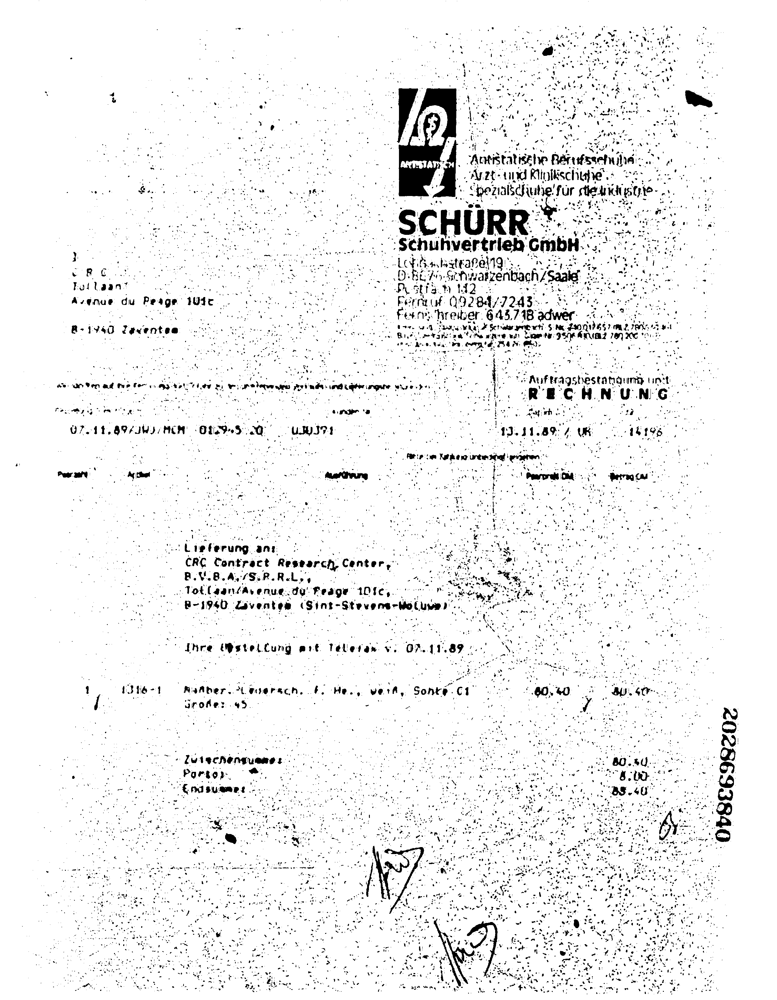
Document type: Invoice